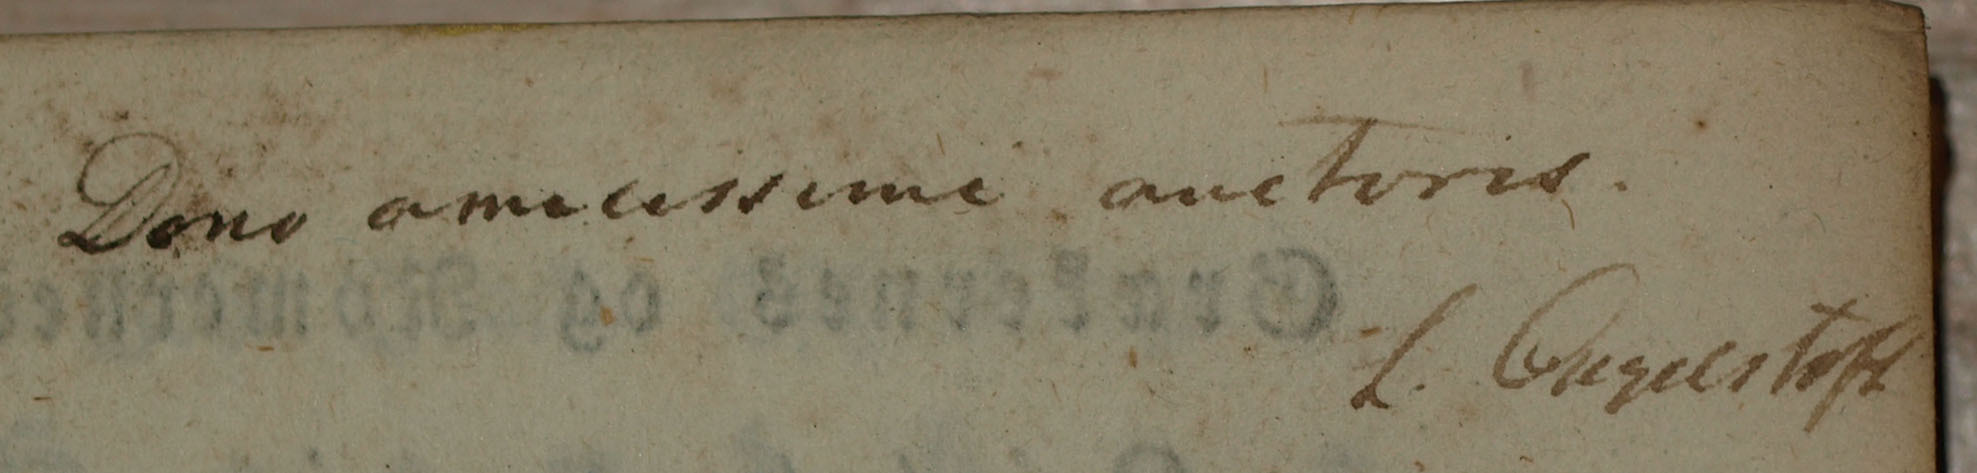
Signature of: laurids engelstoft